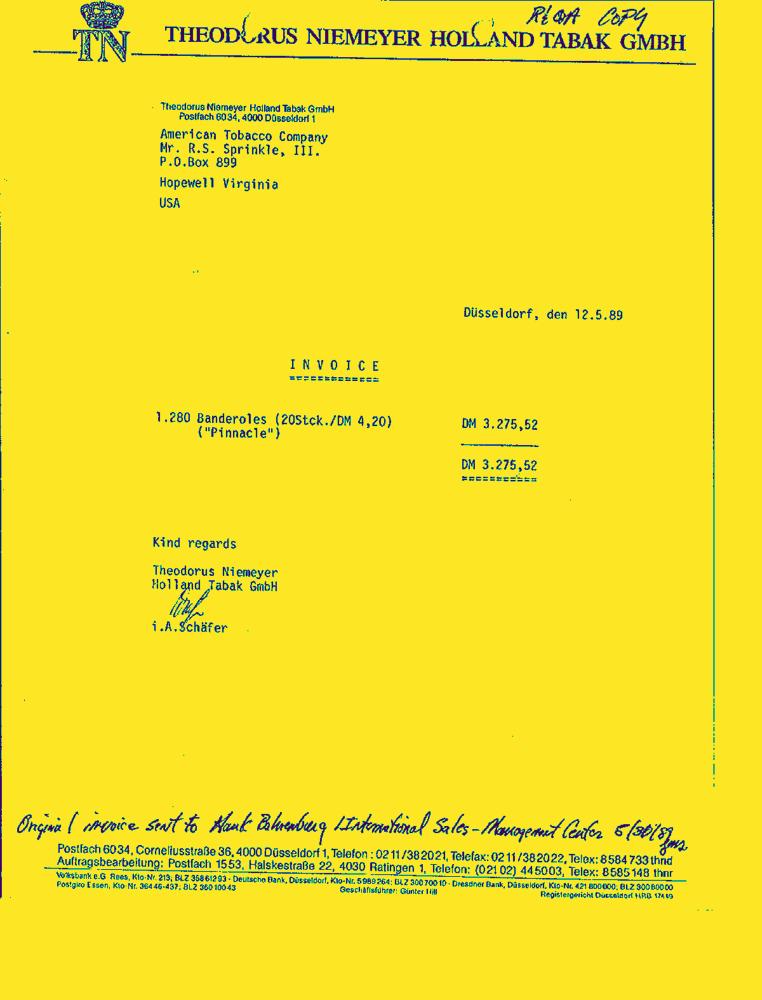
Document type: Invoice-Doc